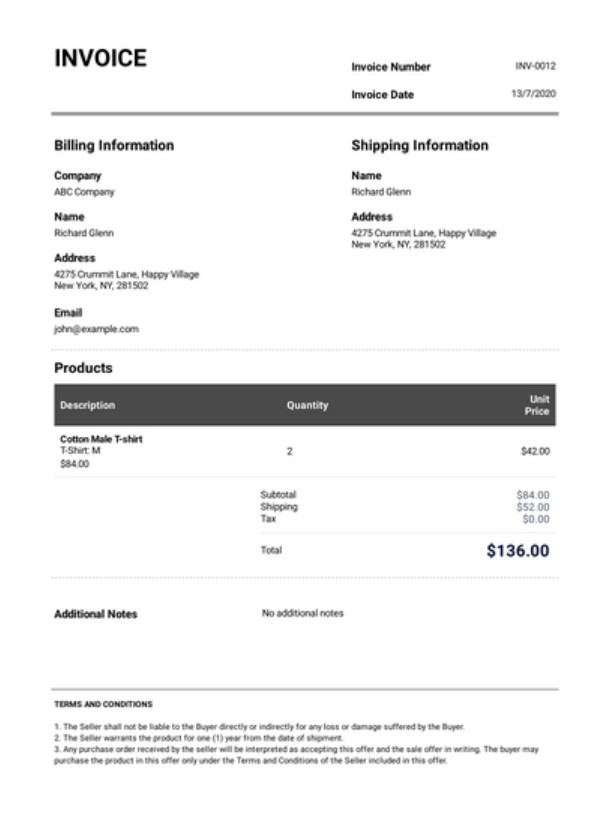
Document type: Invoice